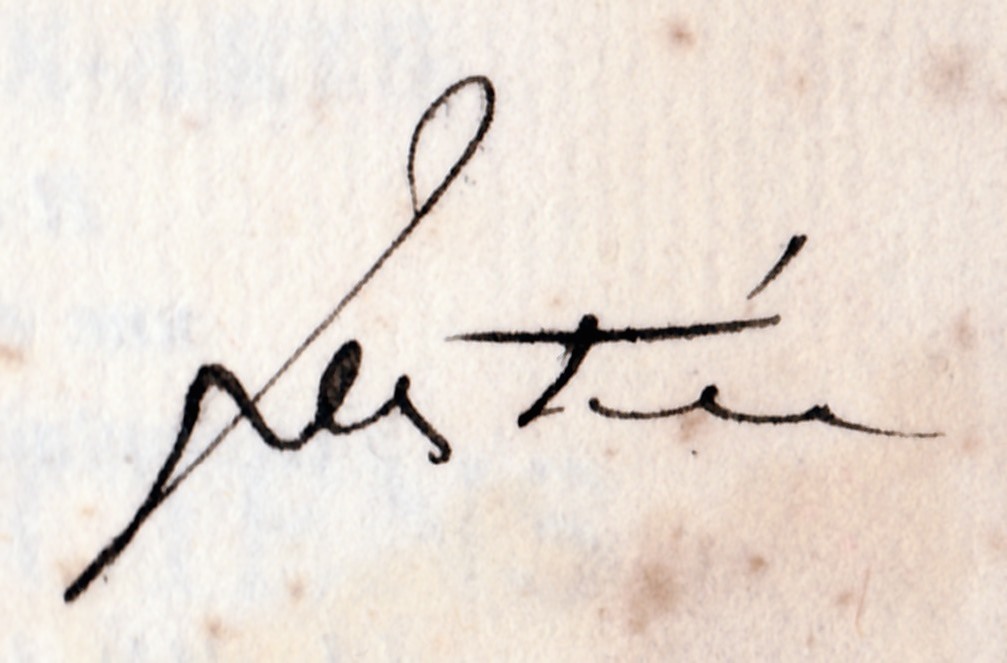
Signature of: jules destrée